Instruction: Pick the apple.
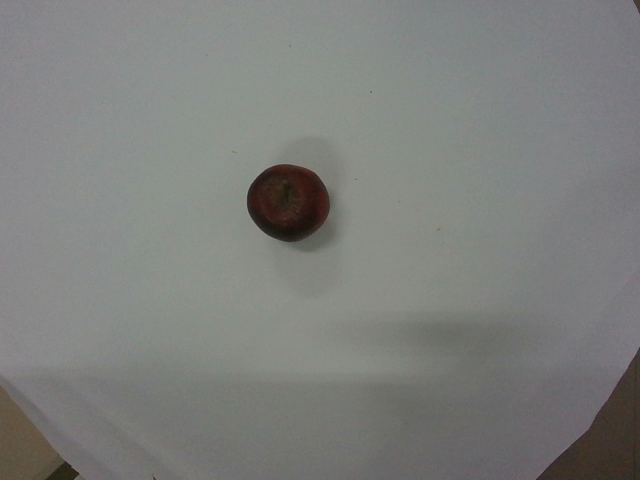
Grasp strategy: vertical